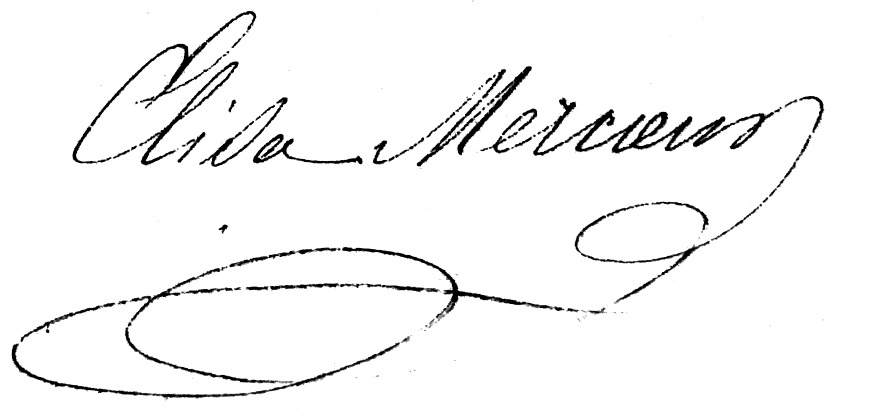
Signature of: elisa mercœur